Question: How is the property described in the document?
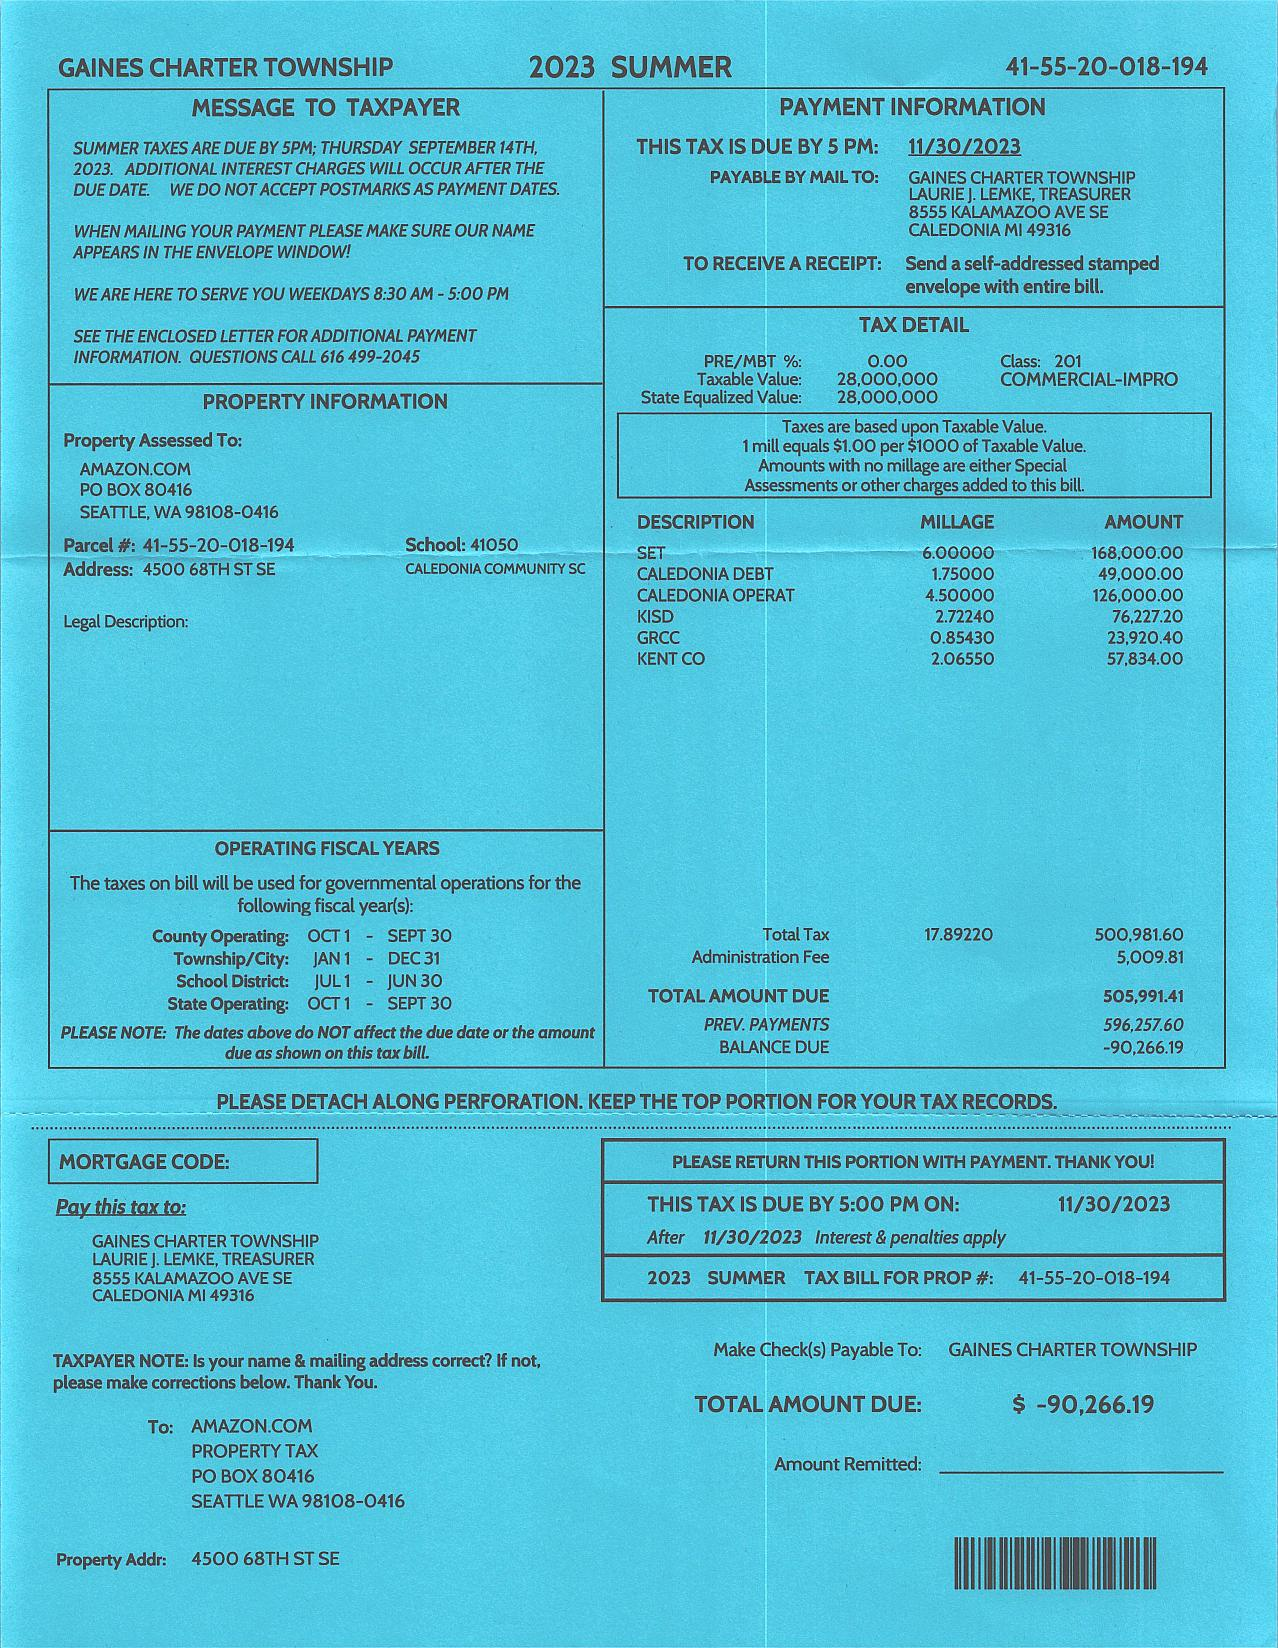
Answer: "COMMERCIAL-IMPRO"